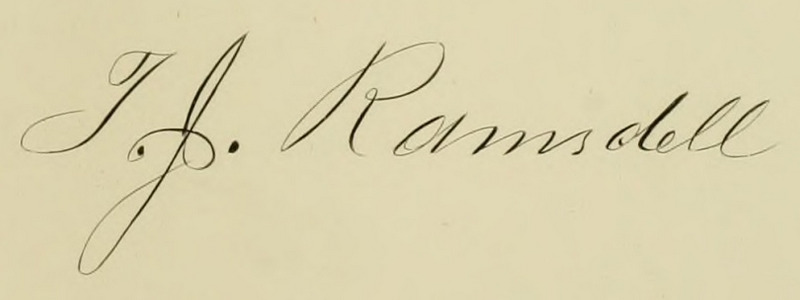
Signature of: thomas jefferson ramsdell